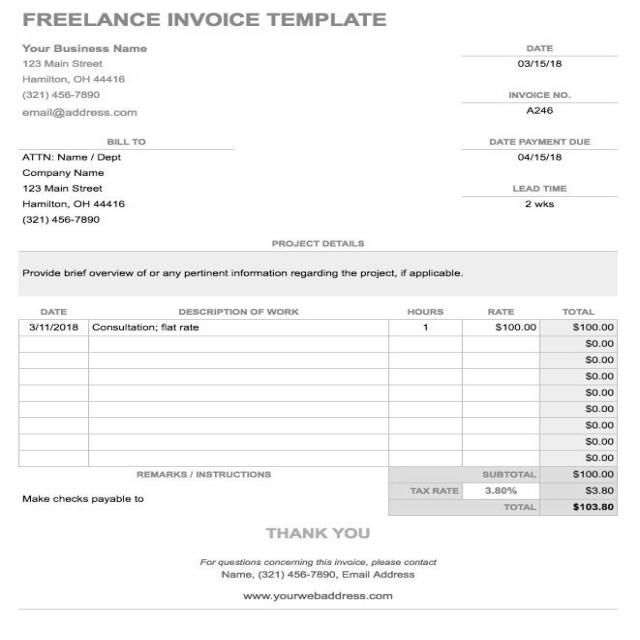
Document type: Invoice